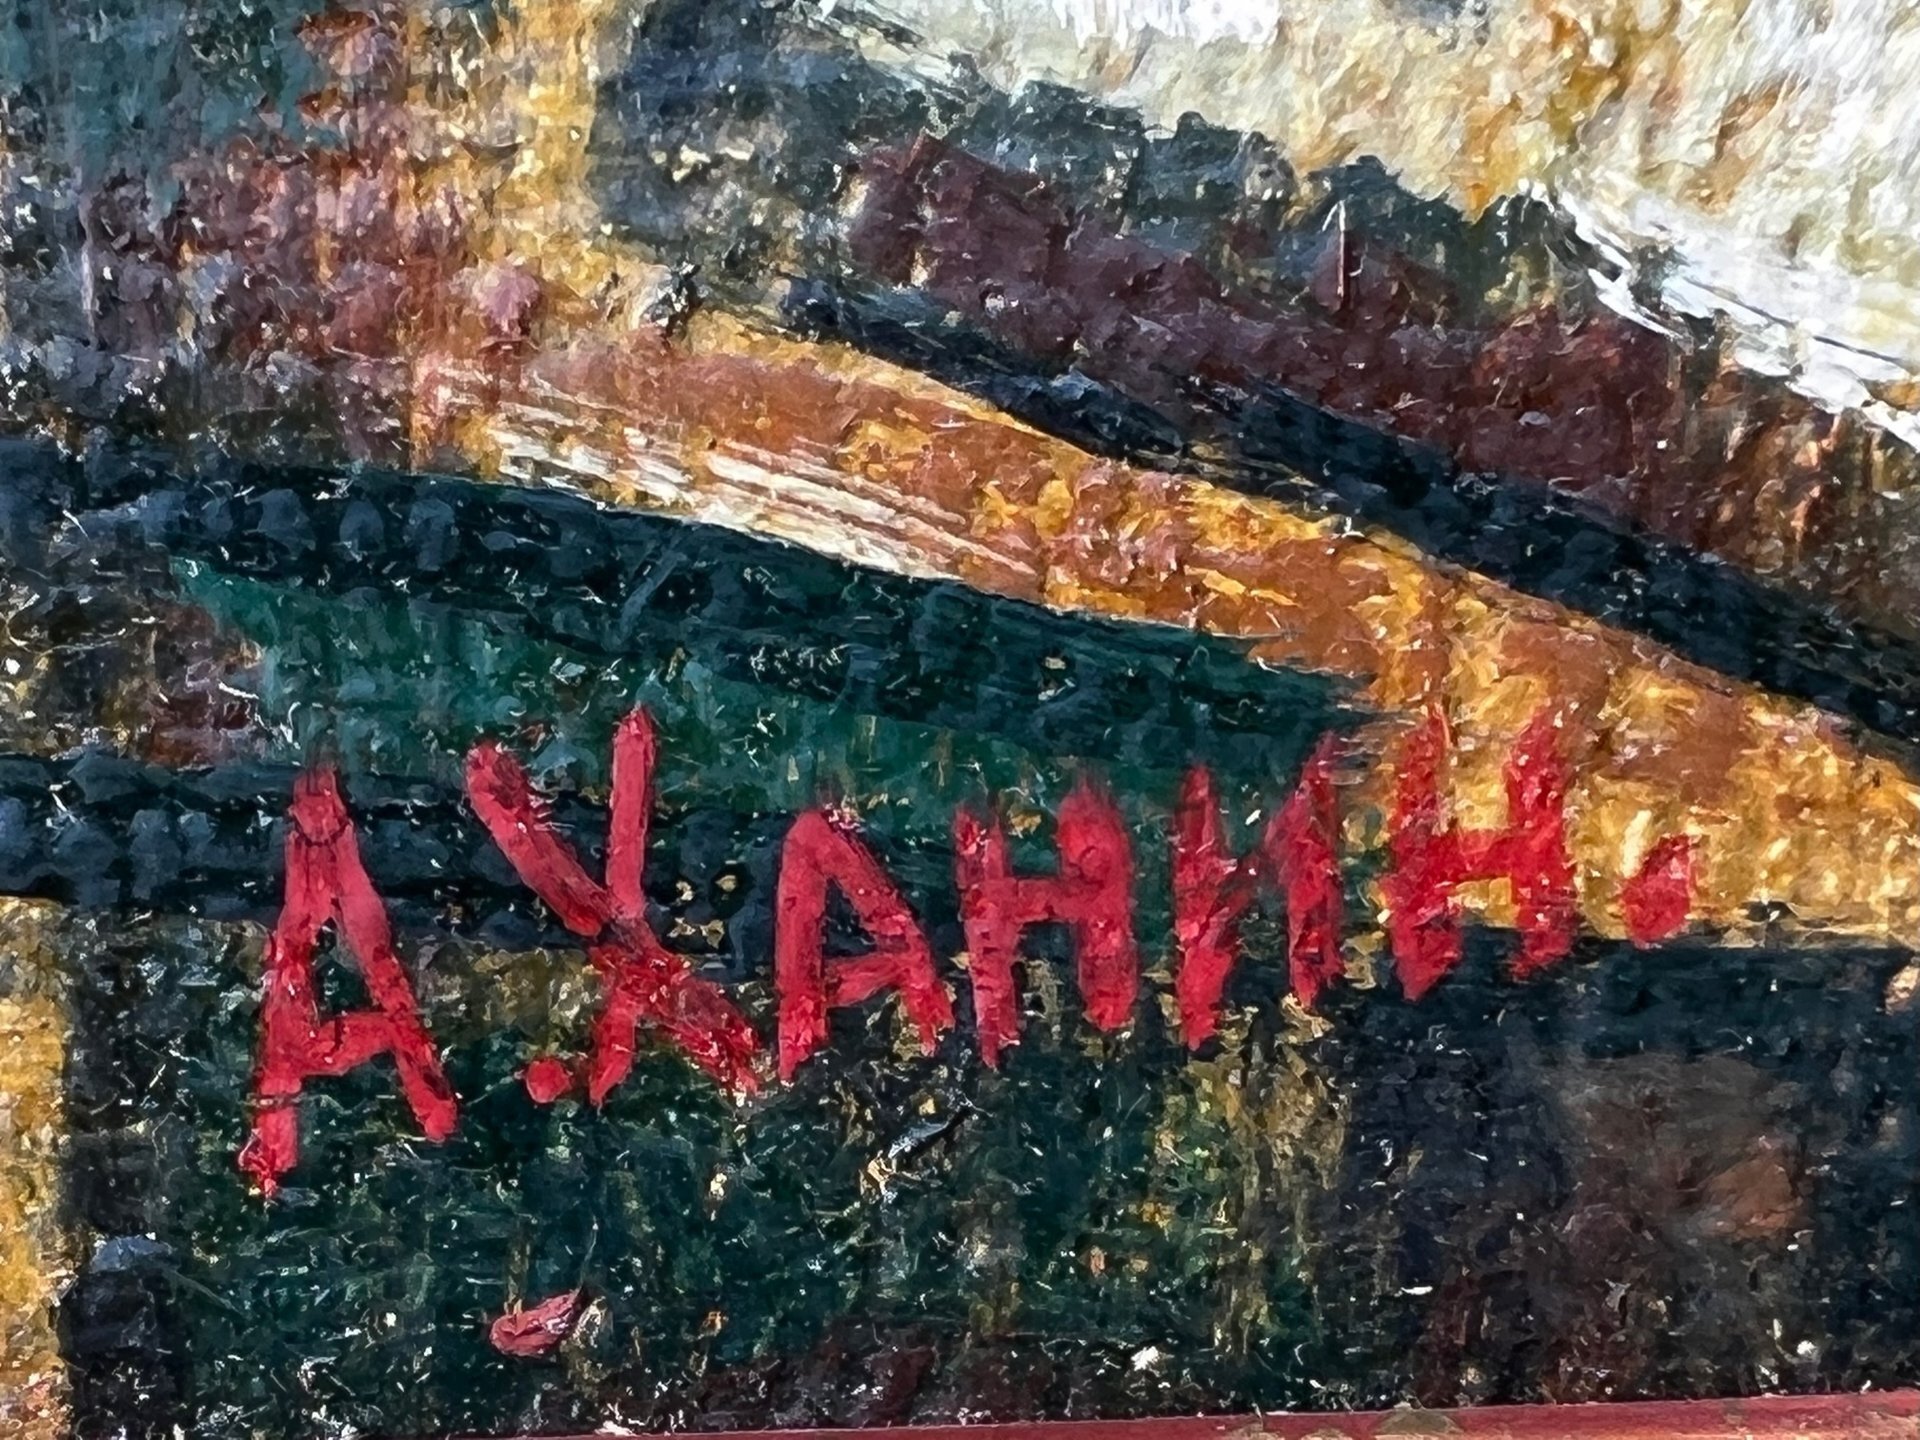
Signature of: alexander khanin